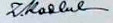
Signature of: zygmunt kadłubowski